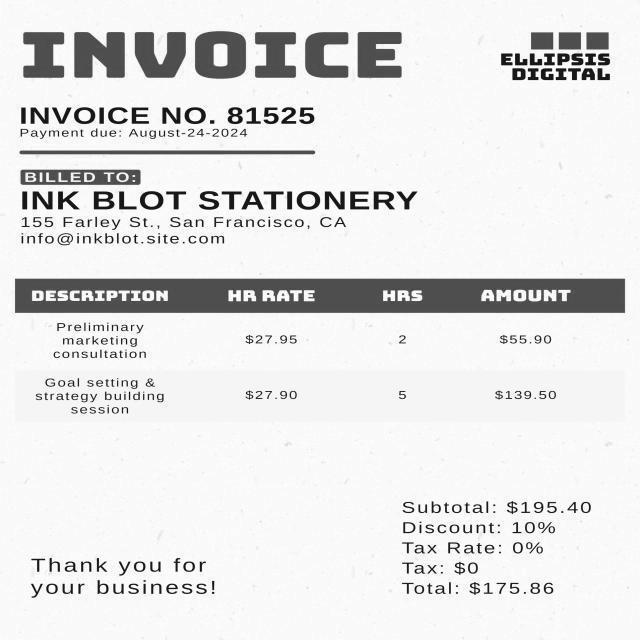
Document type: Invoice